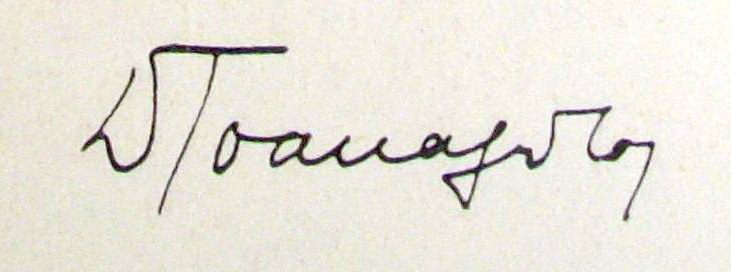
Signature of: dimitrios tsakalotos